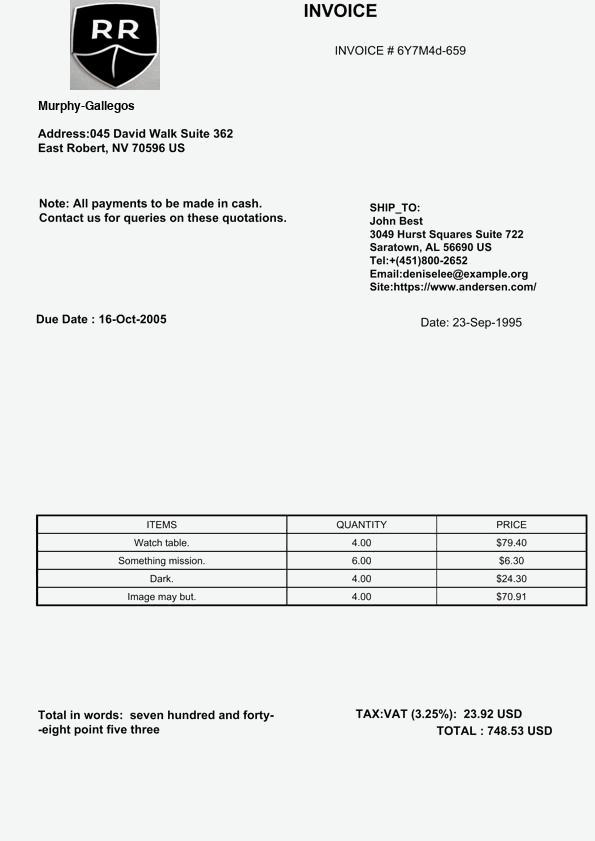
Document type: Invoice